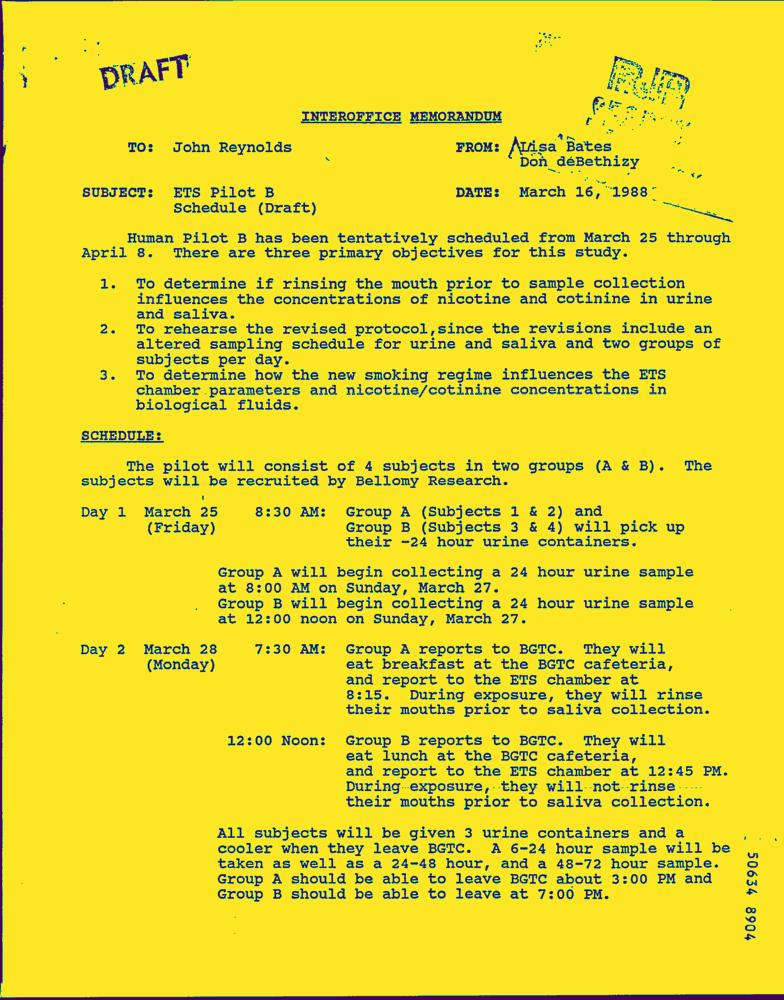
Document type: Letter-Doc